Question: What might the diagnosis be?
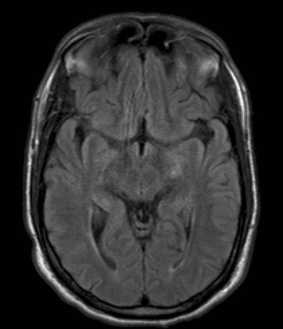
Answer: The possible diagnosis includes •  Multiple sclerosis
•  Lyme disease
•  ADEM (Acute Disseminated Encephalomyelitis)
•  Sarcoidosis
•  Vasculitis (SLE, etc.).